Question: What could the diagnosis suggest?
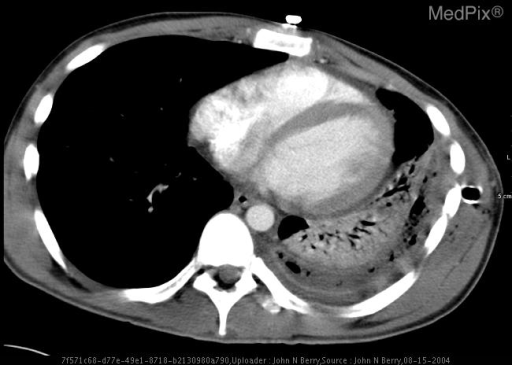
Answer: The possible diagnosis includes The air fluid level on the PA and lateral chest radiographs could represent:
•  an empyema with a bronchopleural fistula vs. infection with gas-producing organism
•  an abscess in the lung parenchyma with a bronchopleural fistula vs. infection with gas-producing organism
•  loculated pleural effusion and pneumothorax
•  a pneumatocele with bronchopleural fistula
•  post-traumatic hemothorax with bronchopleural fistula

The axial CT of the chest findings are classic and pathognomonic for a thoracic empyema..